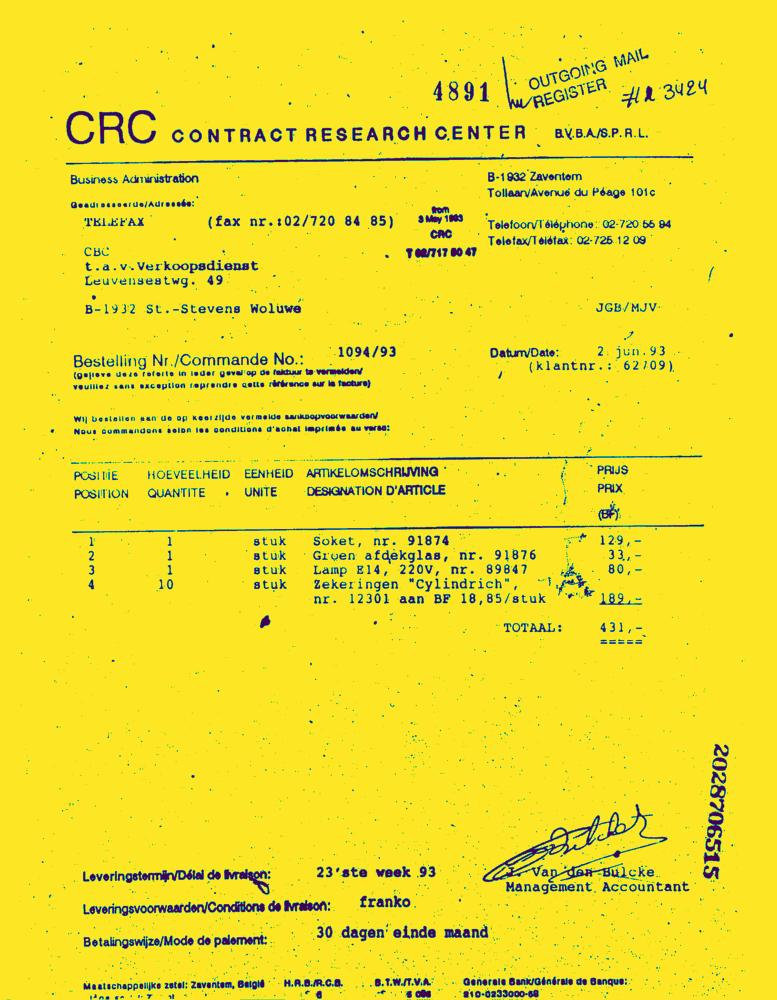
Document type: Invoice-Doc